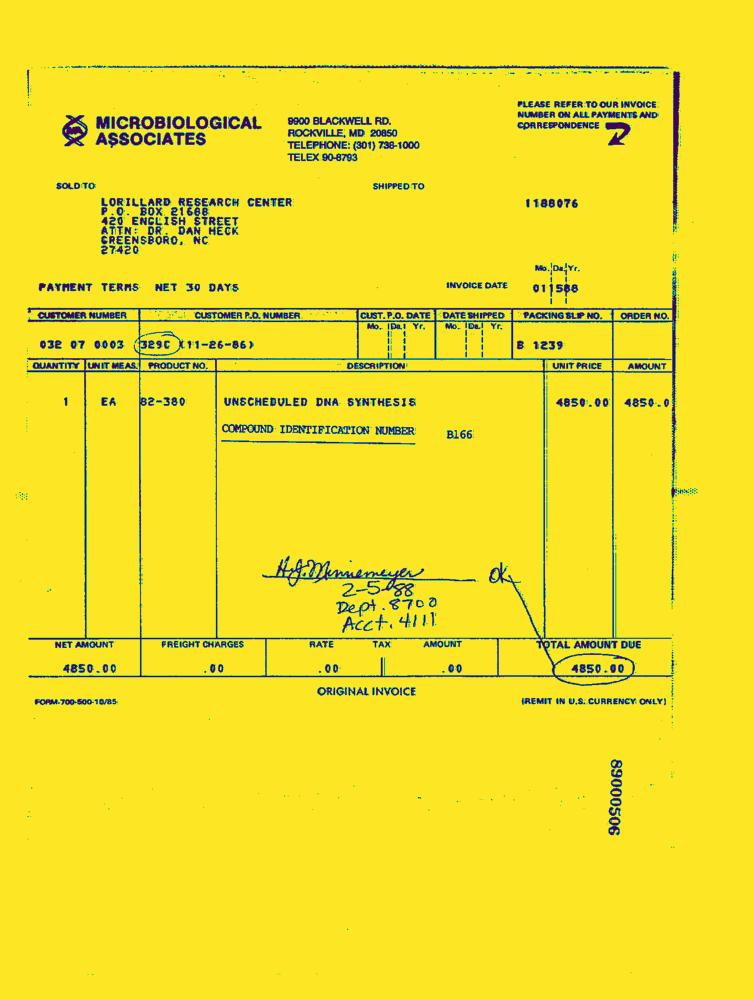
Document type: Invoice-Doc